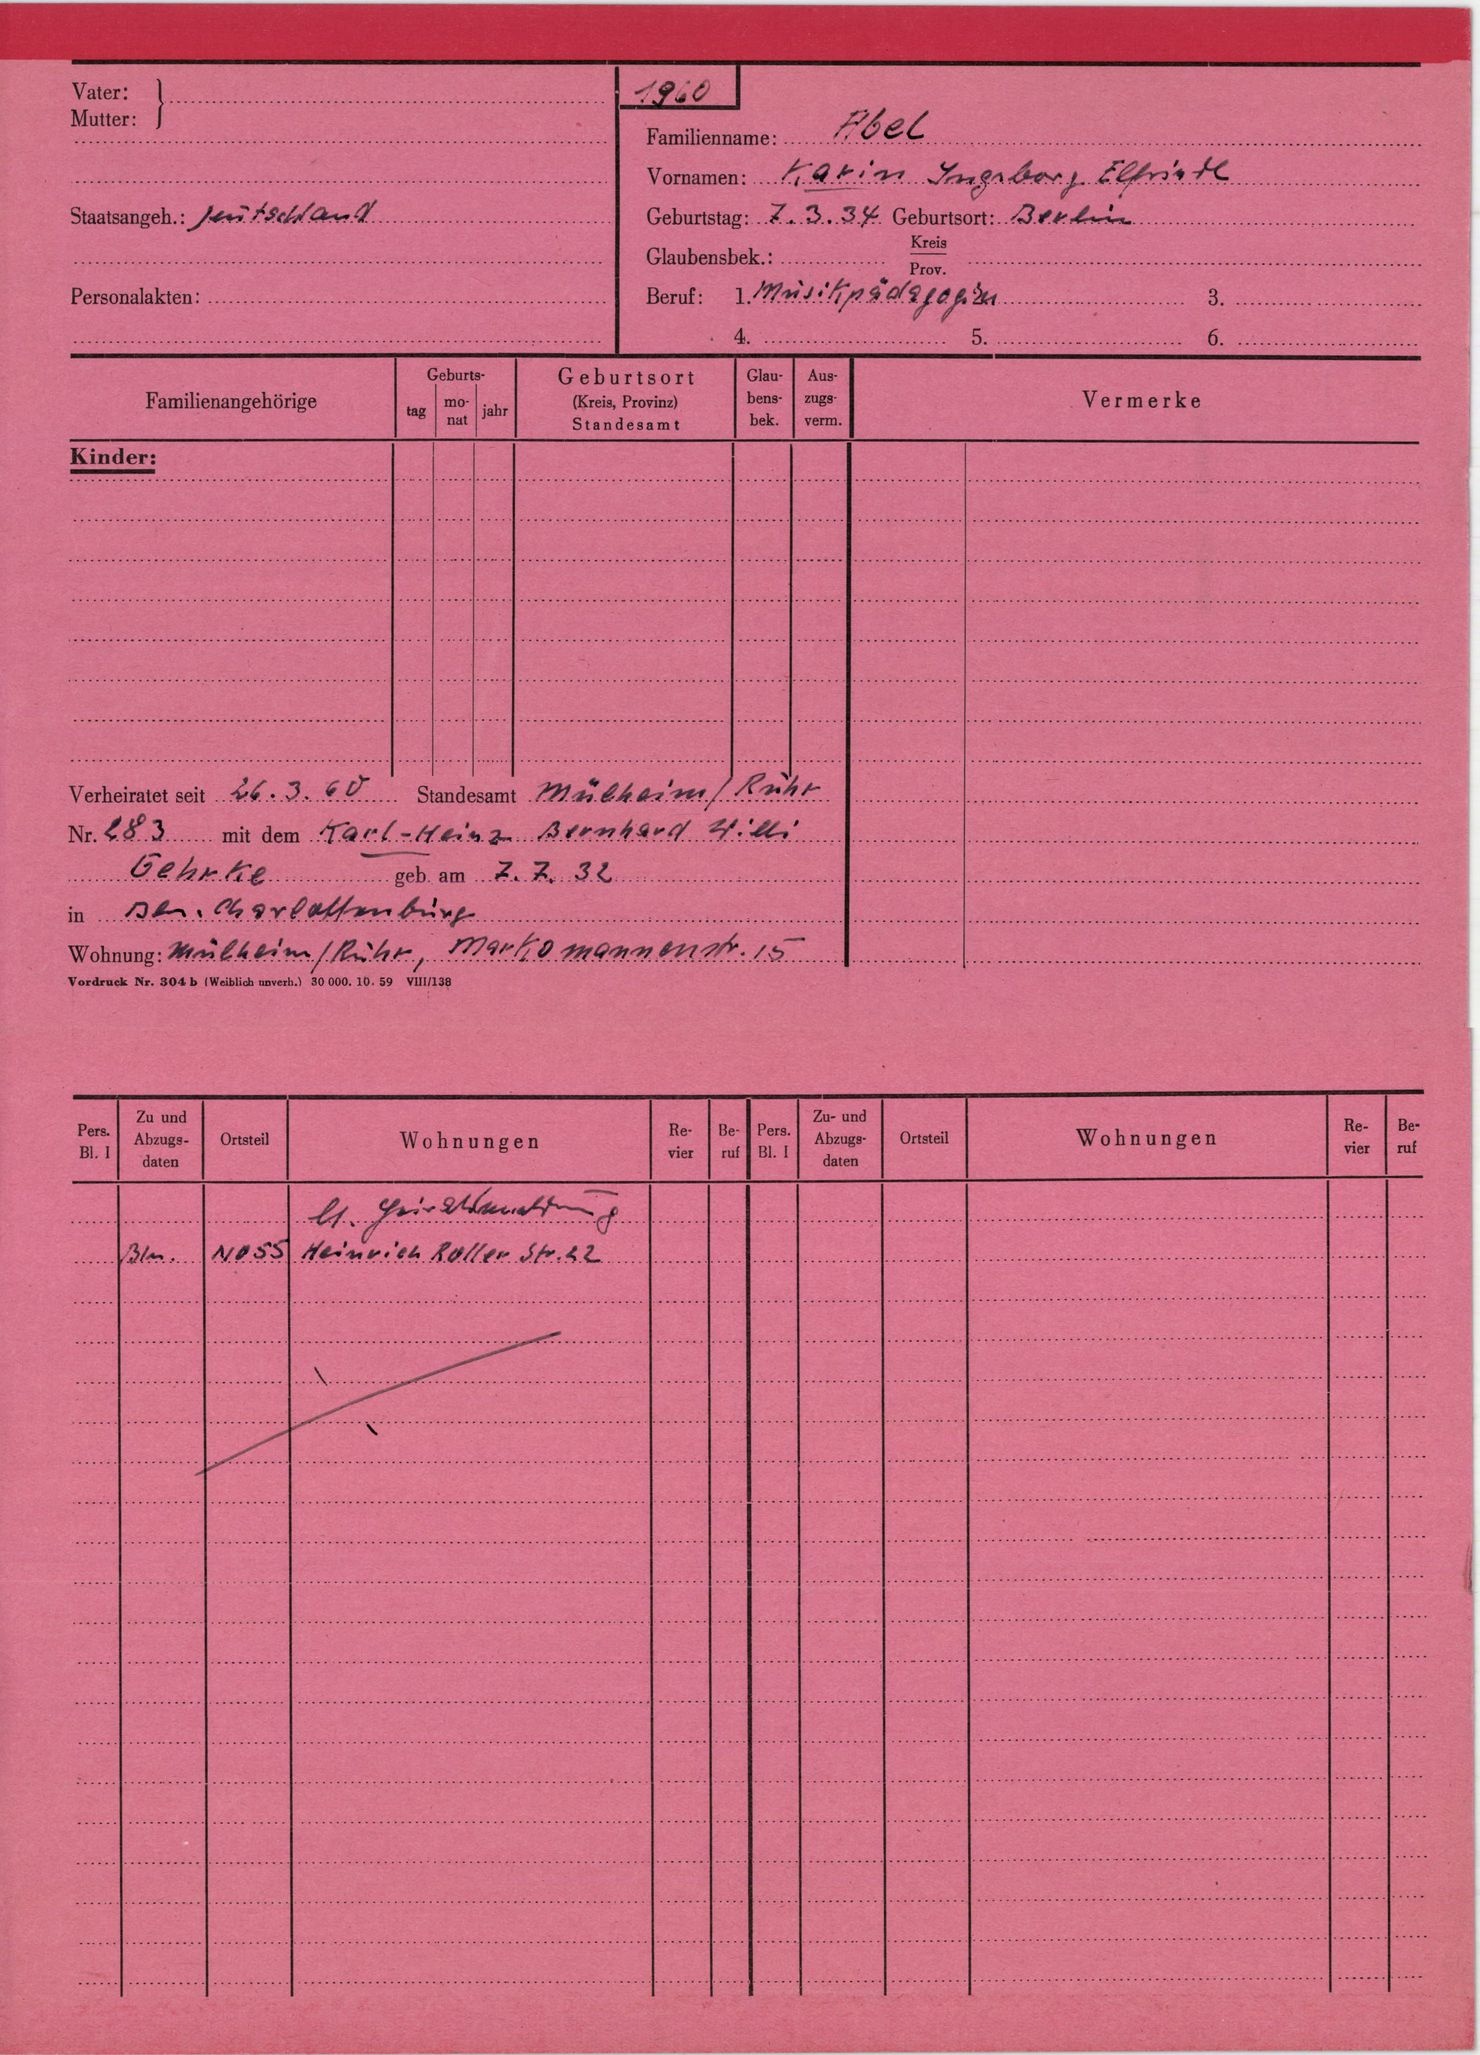
Abel